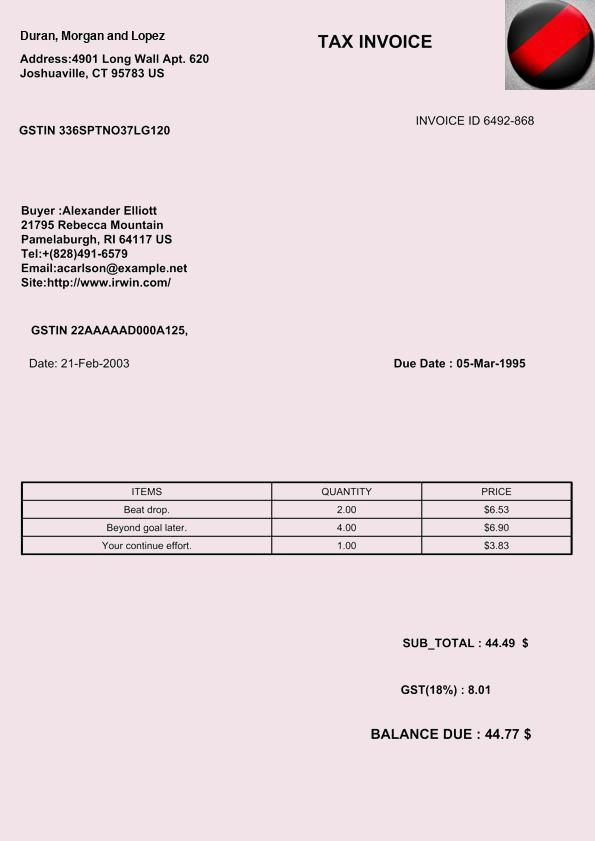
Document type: Invoice